Question: What is the potential diagnosis?
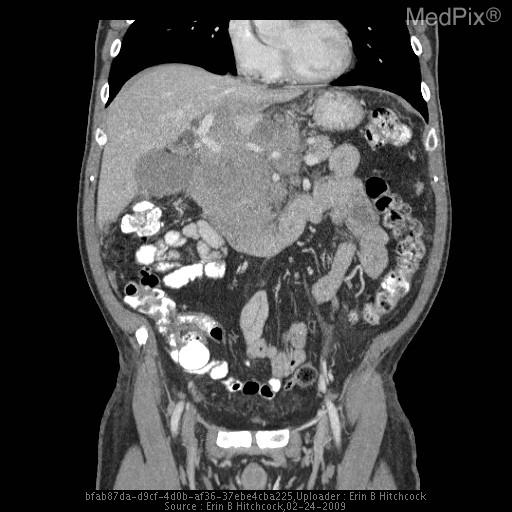
Answer: The possible diagnosis includes • pancreatitis
• pancreatic cancer
• Lymphoma
• soft tissue sarcoma
• metastatic disease.